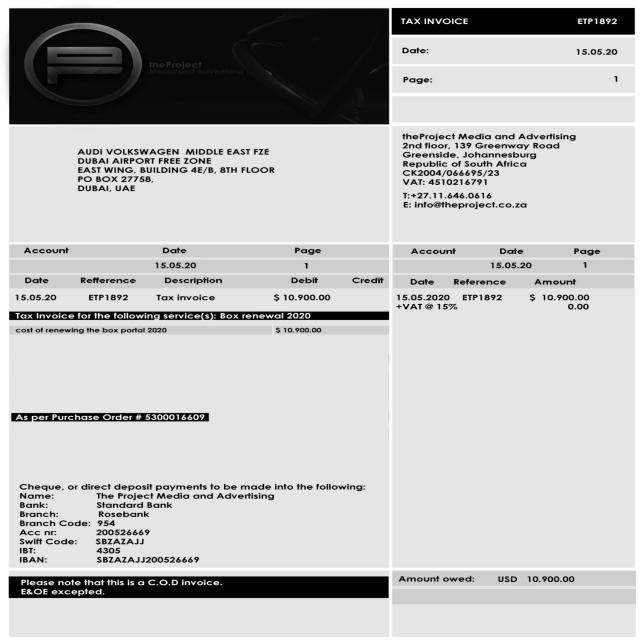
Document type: Invoice